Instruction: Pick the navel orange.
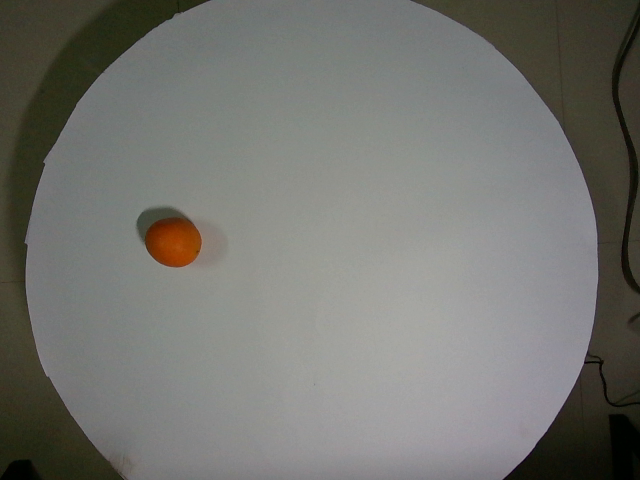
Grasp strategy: vertical